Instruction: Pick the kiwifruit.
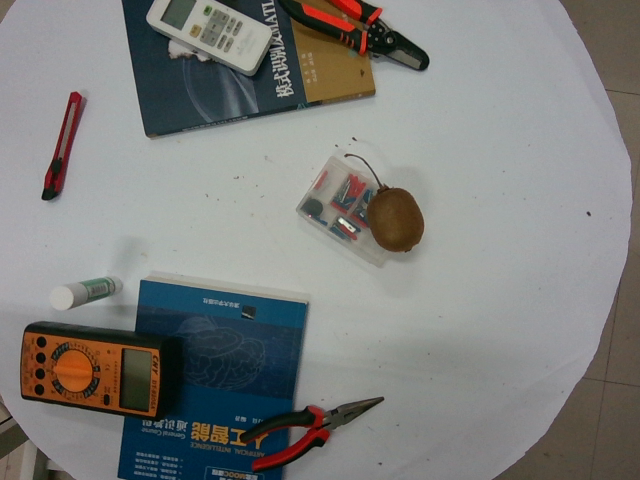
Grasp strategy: vertical